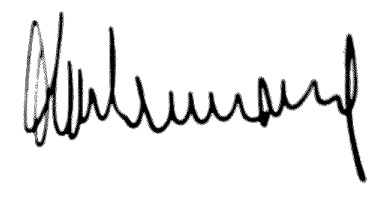
Signature of: paul grimaud